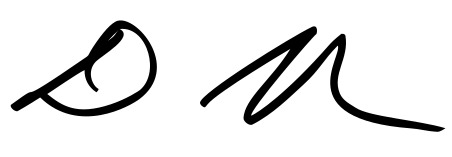
Signature of: dave min